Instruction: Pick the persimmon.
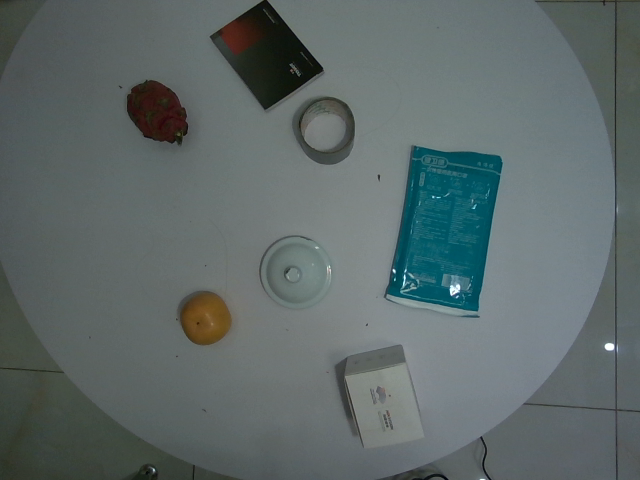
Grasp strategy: vertical